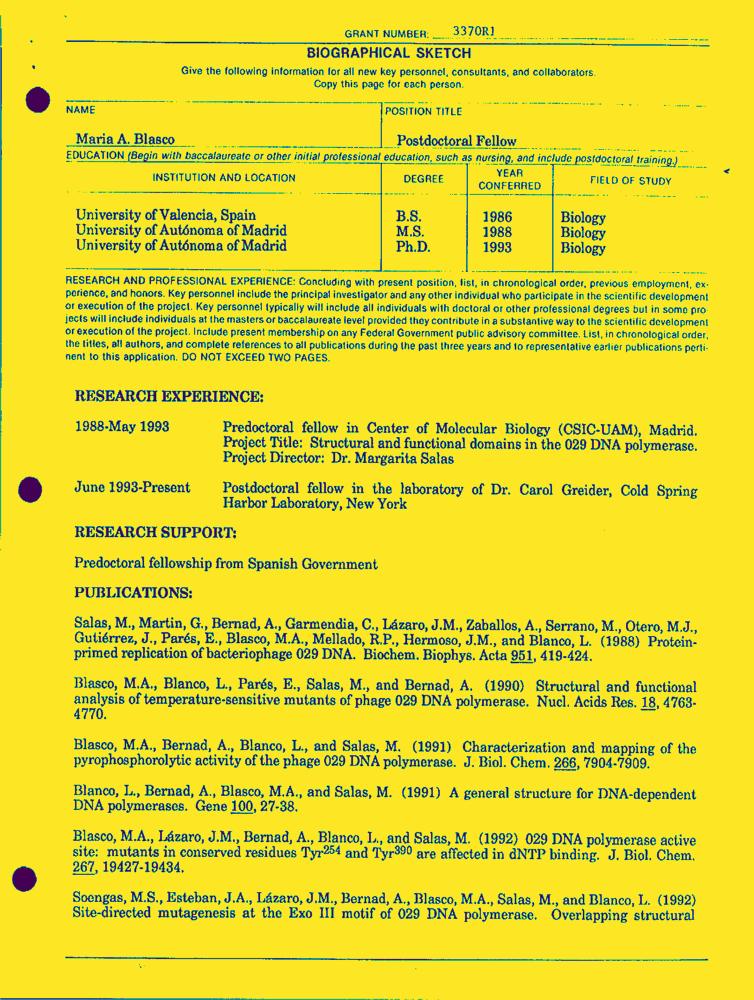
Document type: Resume-Doc